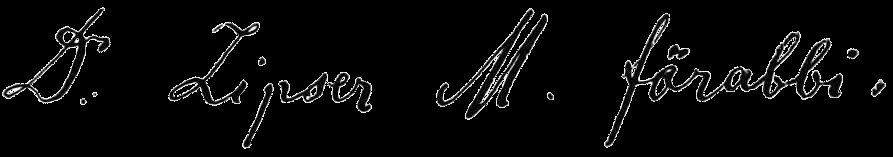
Signature of: maier zipser